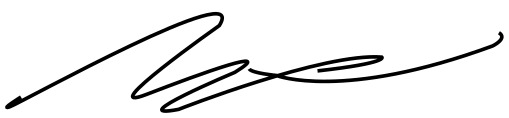
Signature of: nicholas sarwark